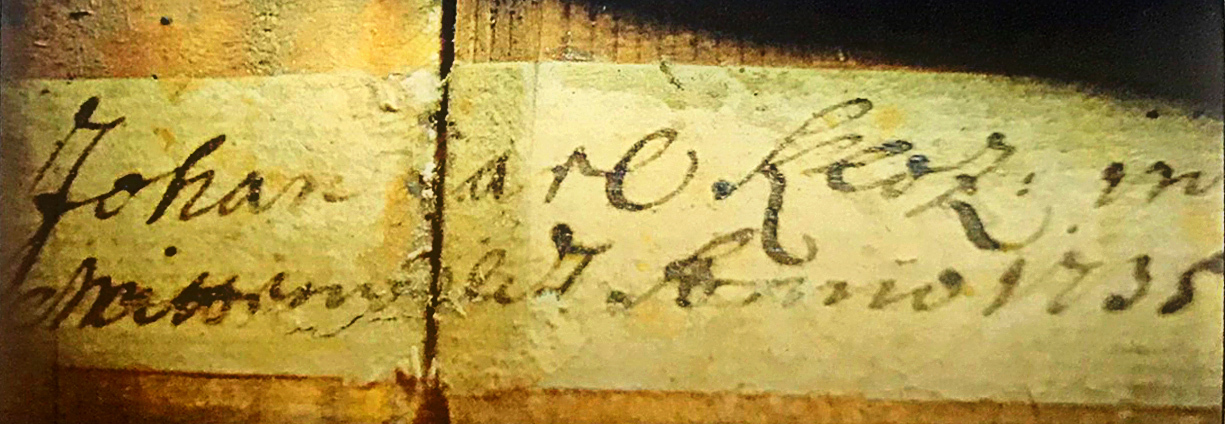
Signature of: johann karl klotz